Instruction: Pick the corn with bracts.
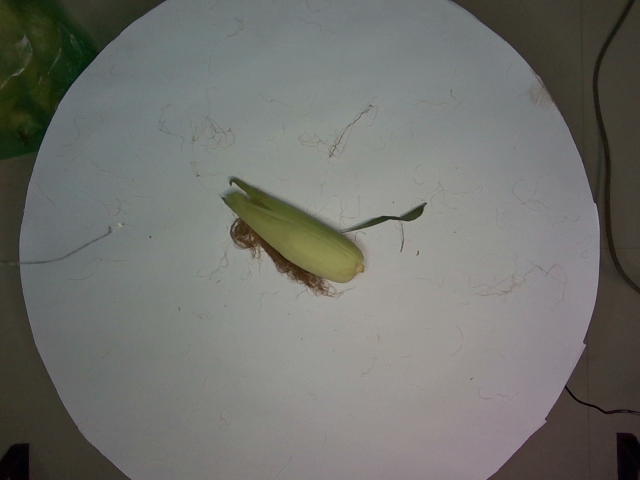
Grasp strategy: vertical